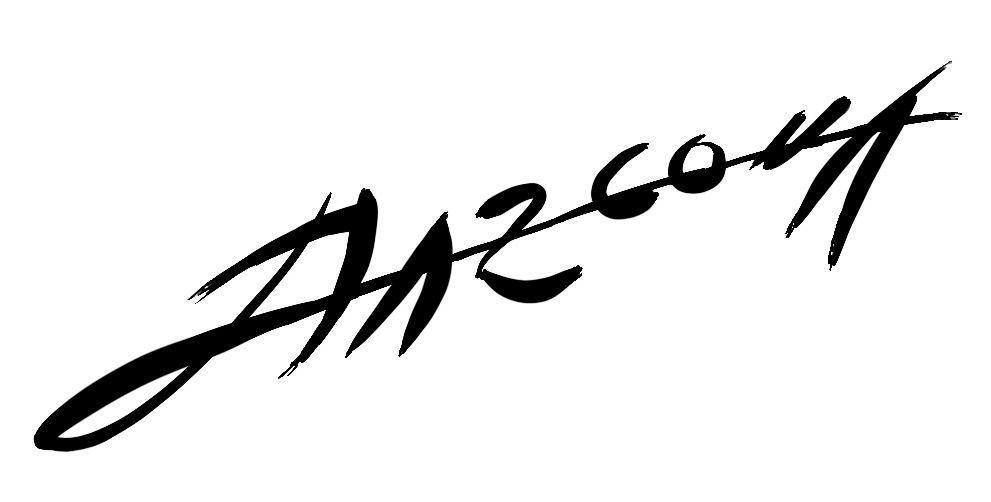
Signature of: abel azcona